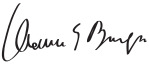
Signature of: warren e burger